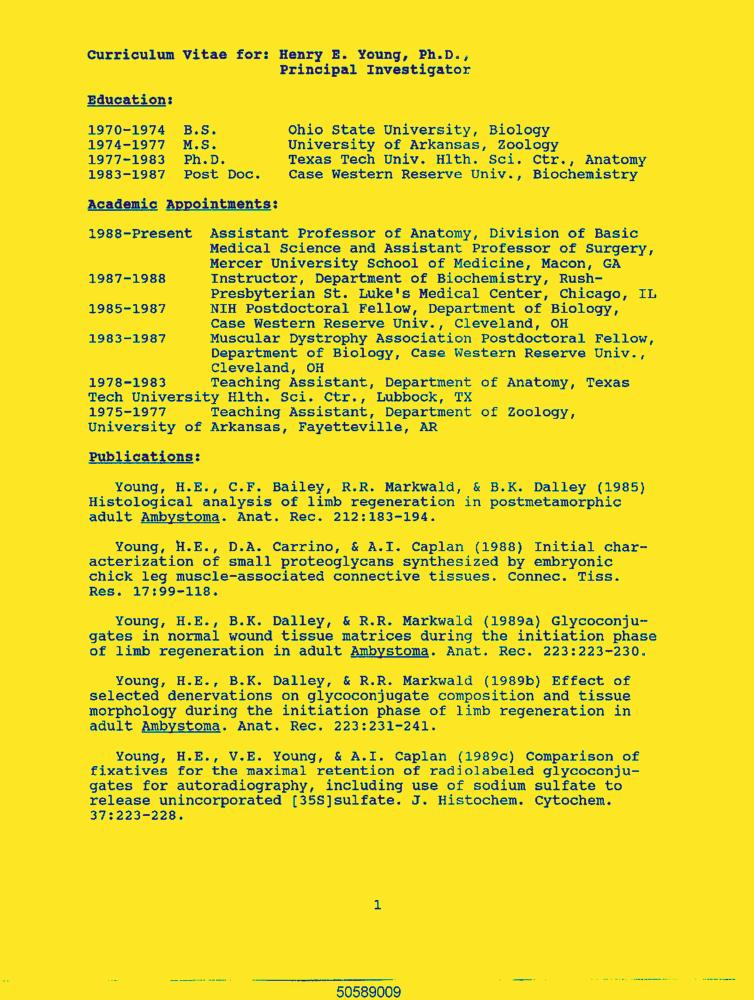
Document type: Resume-Doc